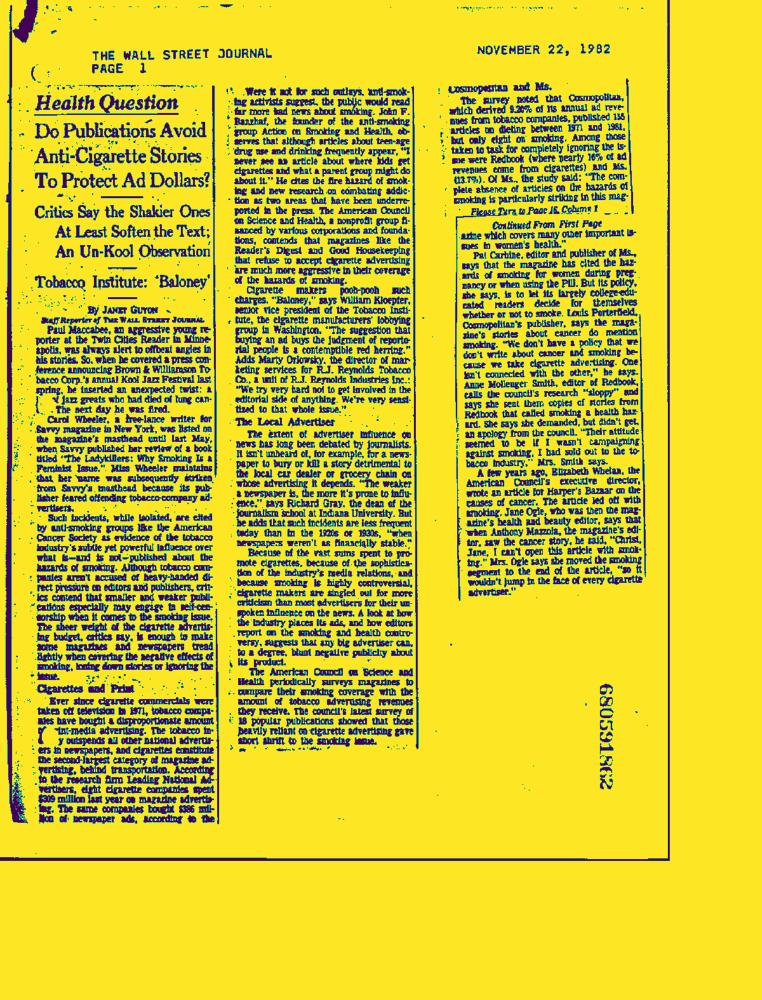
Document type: News-Article